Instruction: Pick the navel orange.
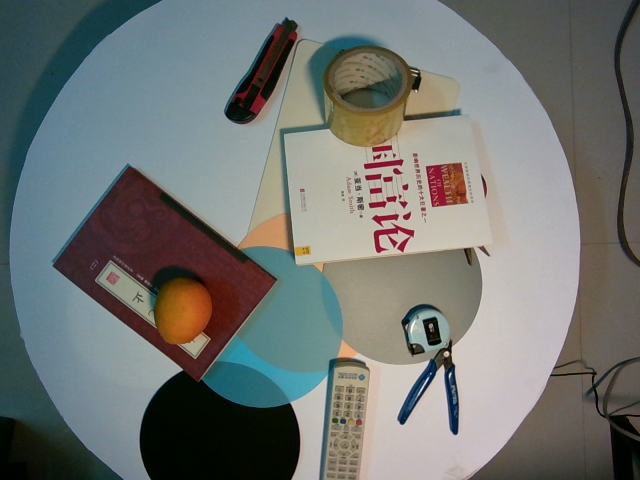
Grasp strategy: vertical